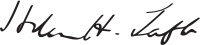
Signature of: helen herron taft